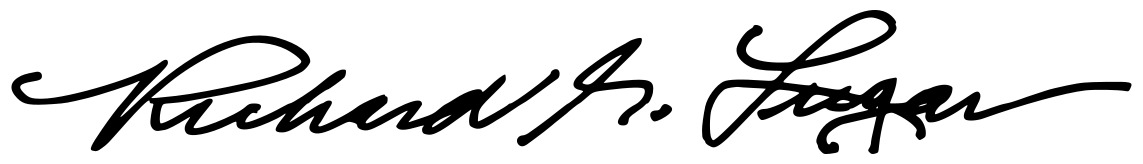
Signature of: richard lugar